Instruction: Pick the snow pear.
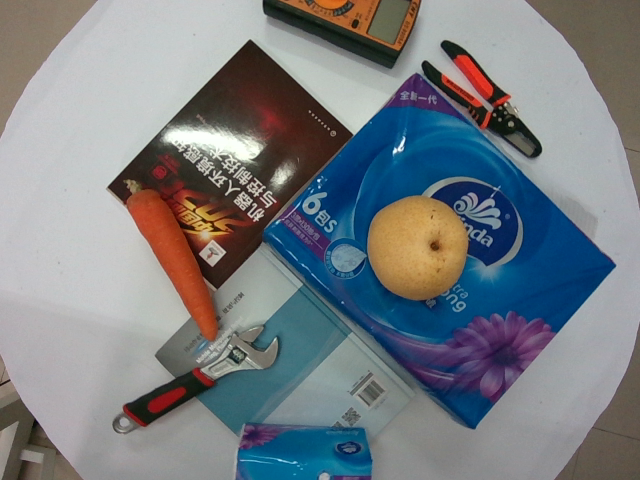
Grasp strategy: vertical